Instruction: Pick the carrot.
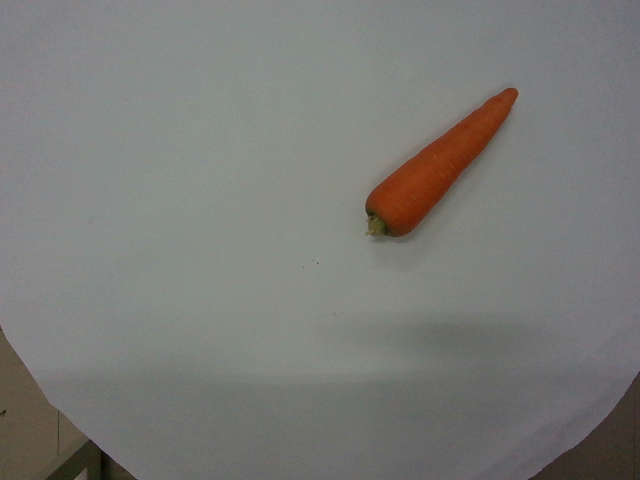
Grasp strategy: vertical